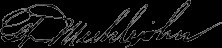
Signature of: george de rue meiklejohn